Question: What might the diagnosis be?
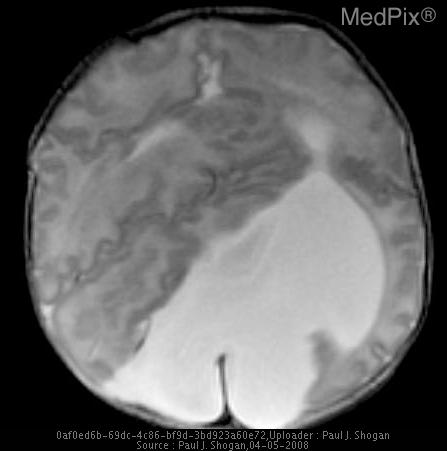
Answer: The possible diagnosis includes Alobar Holoprosencephaly
Semilobar Holoprosencephaly
Lobar Holoprosencephaly
Septooptic Dysplasia
Scizencephaly.